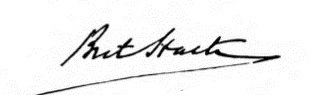
Signature of: bret harte